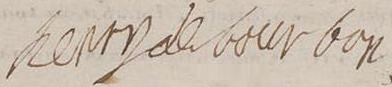
Signature of: henri prince of condé